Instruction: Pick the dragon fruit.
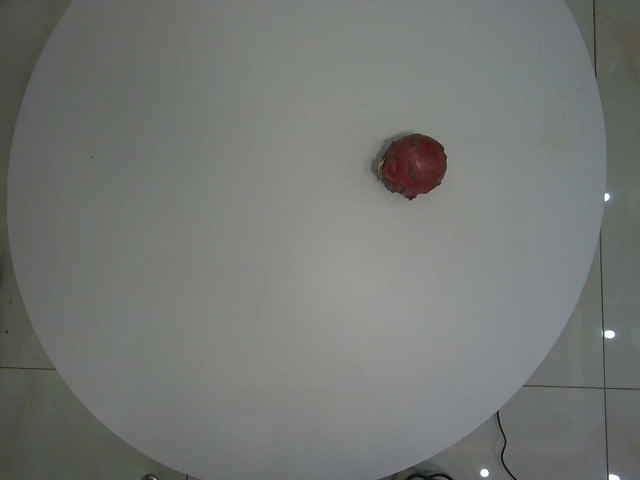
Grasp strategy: vertical